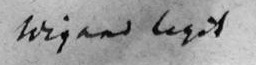
Signature of: albert wigand